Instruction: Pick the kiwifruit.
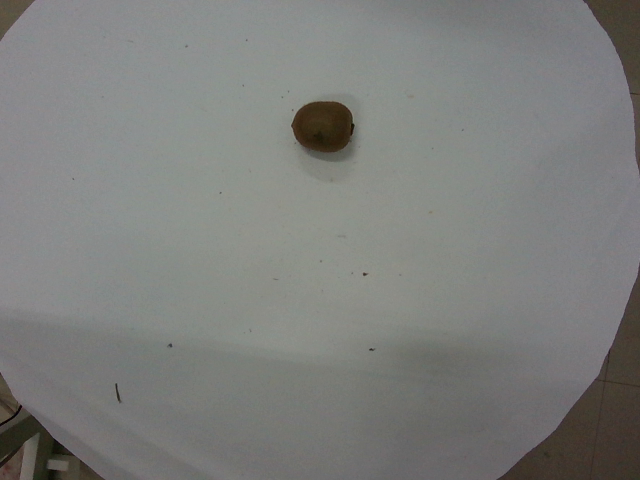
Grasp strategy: vertical